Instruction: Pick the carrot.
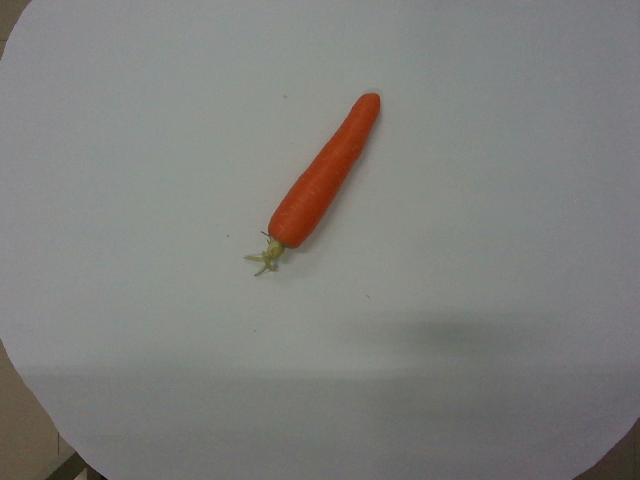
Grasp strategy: vertical